Question: What is the address or location of the property listed in the document?
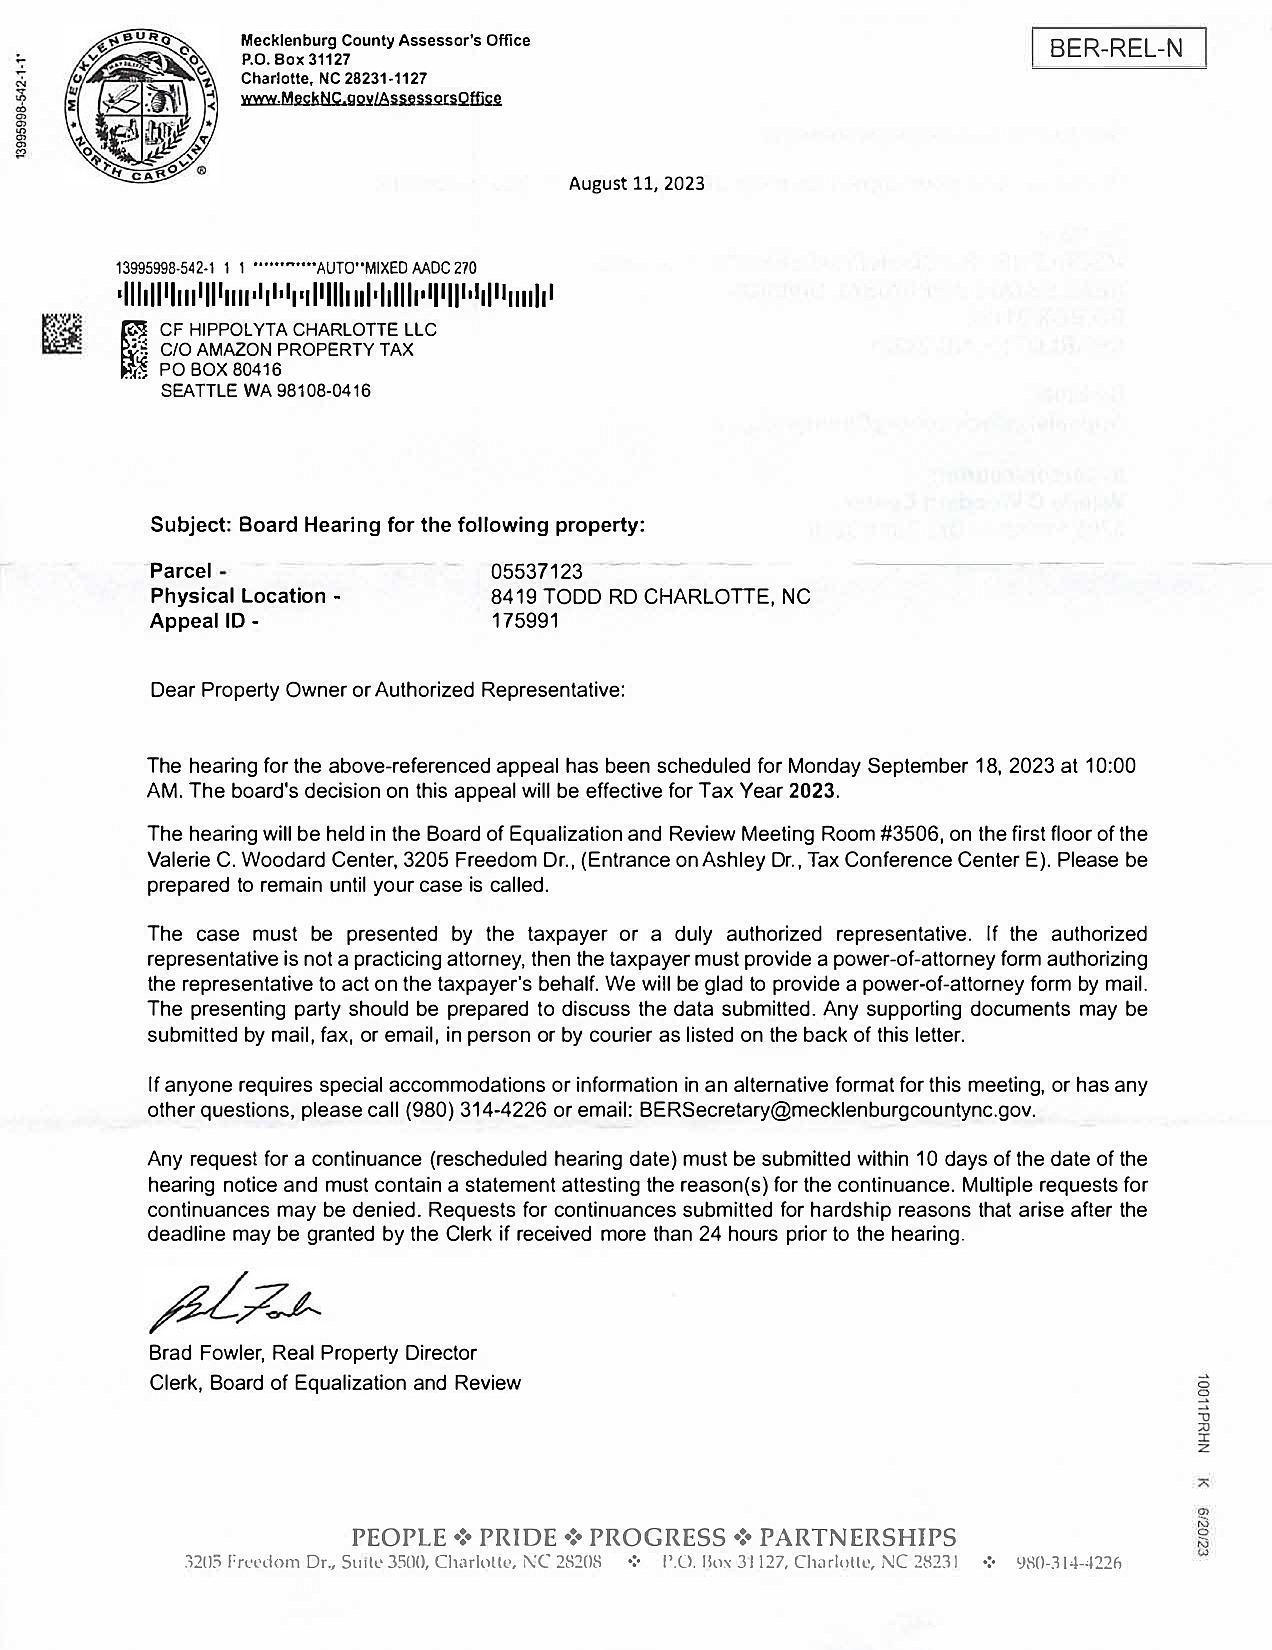
Answer: "8419 TODD RD CHARLOTTE, NC"